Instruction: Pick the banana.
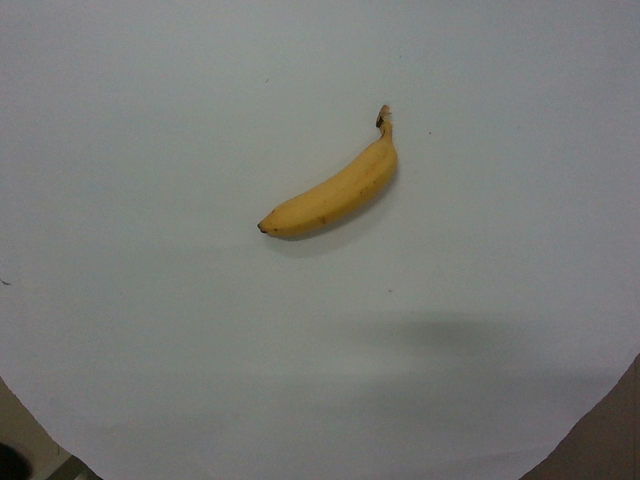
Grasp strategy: vertical